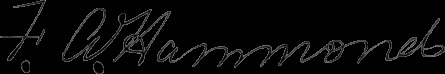
Signature of: francis asbury hammond